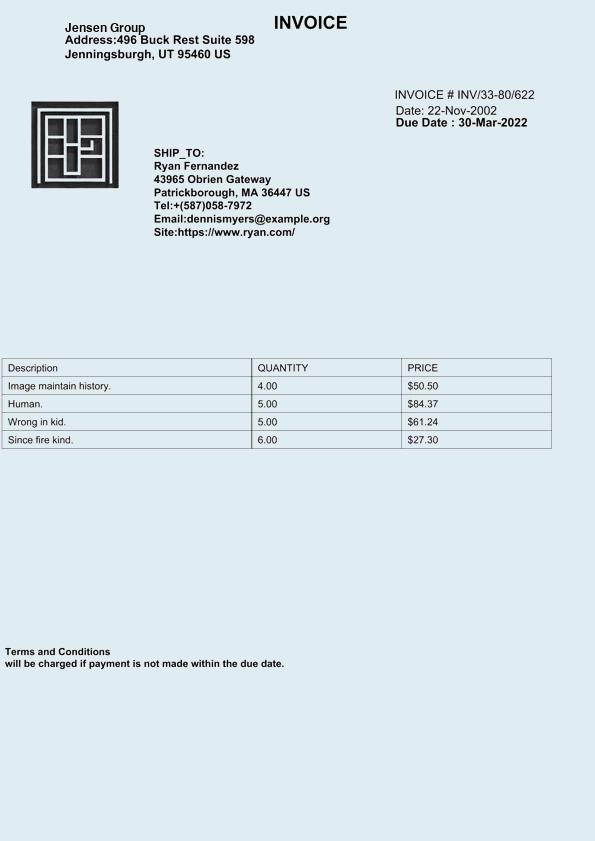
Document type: Invoice